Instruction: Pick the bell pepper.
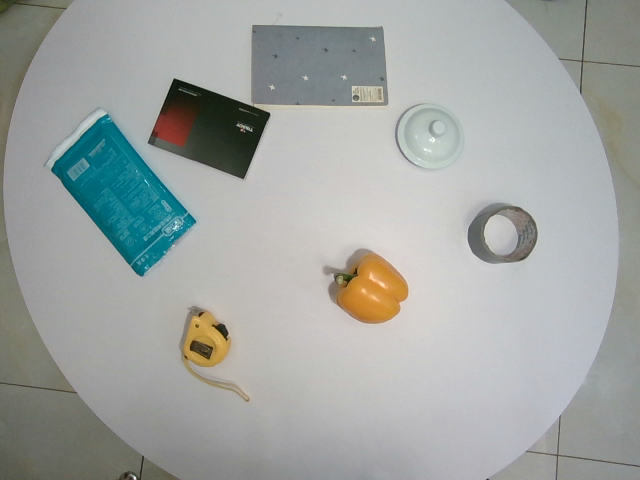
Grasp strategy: vertical